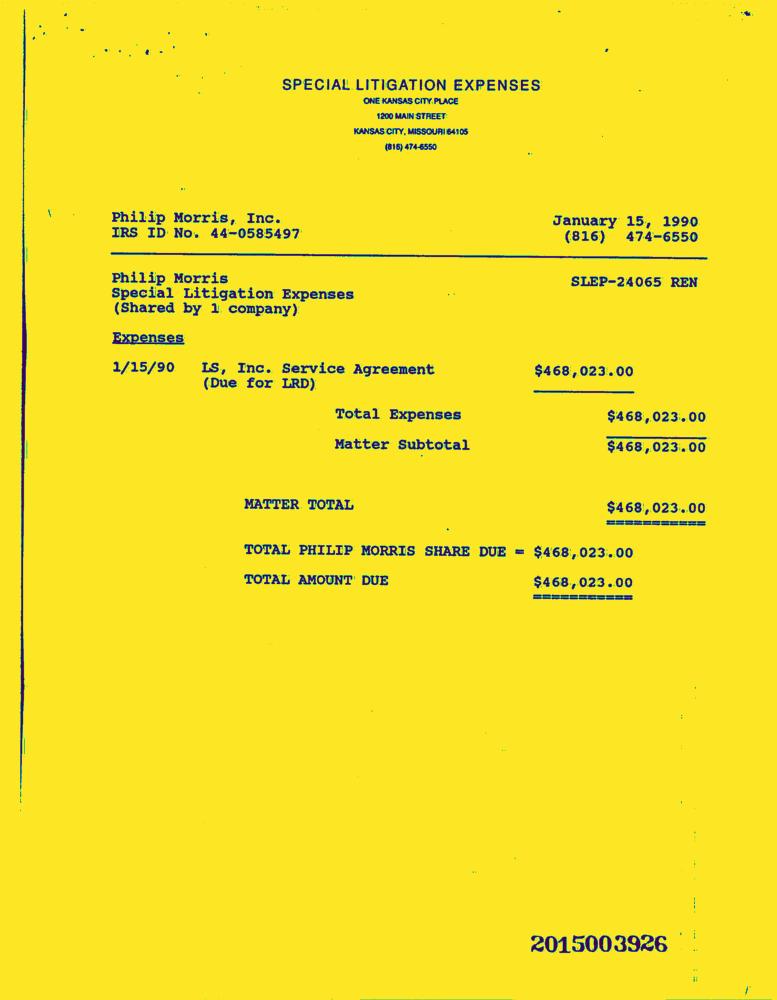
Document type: Invoice-Doc